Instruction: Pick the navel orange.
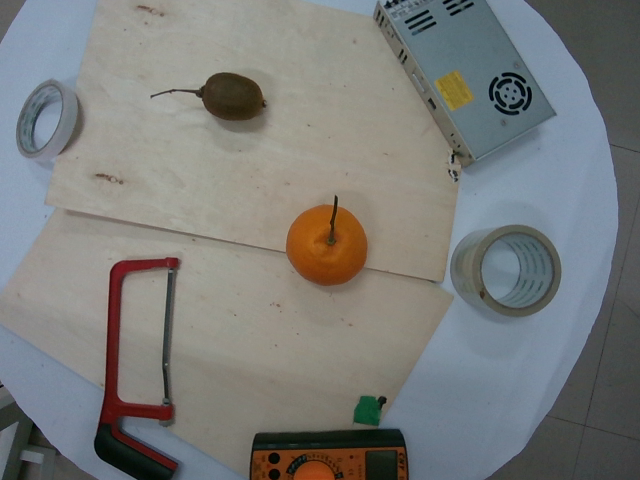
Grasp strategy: vertical